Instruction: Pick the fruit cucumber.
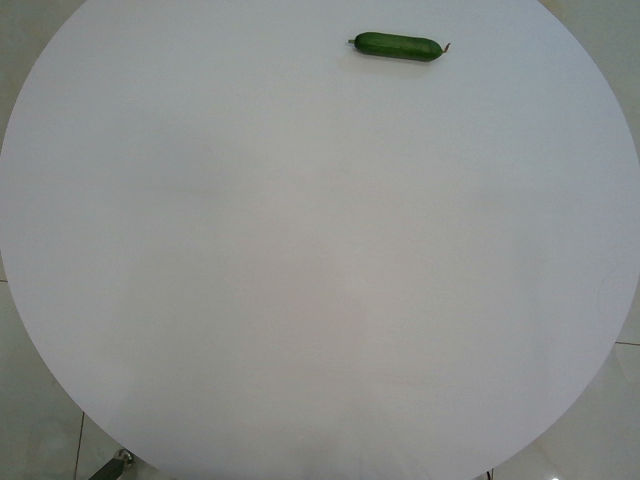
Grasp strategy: vertical